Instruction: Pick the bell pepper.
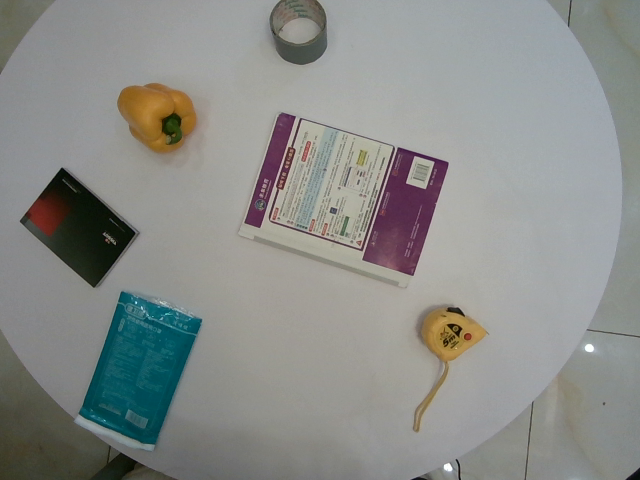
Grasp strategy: vertical